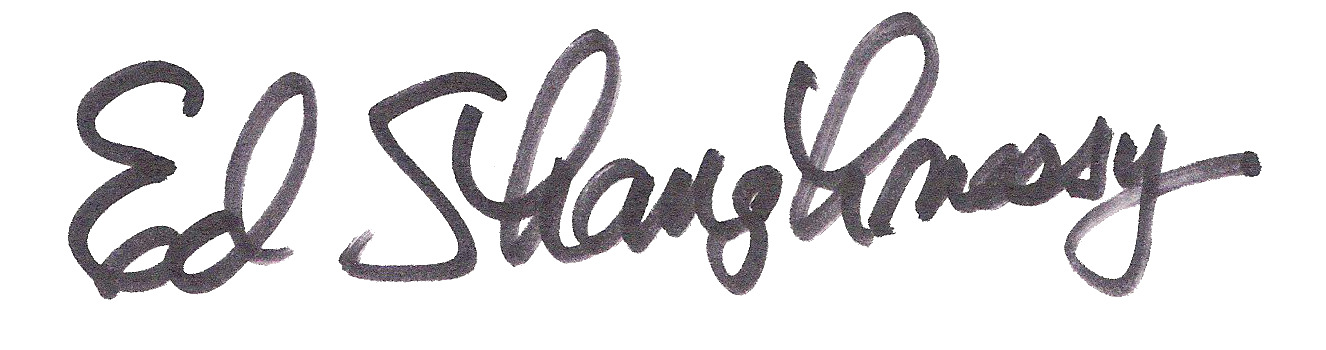
Signature of: ed shaughnessy